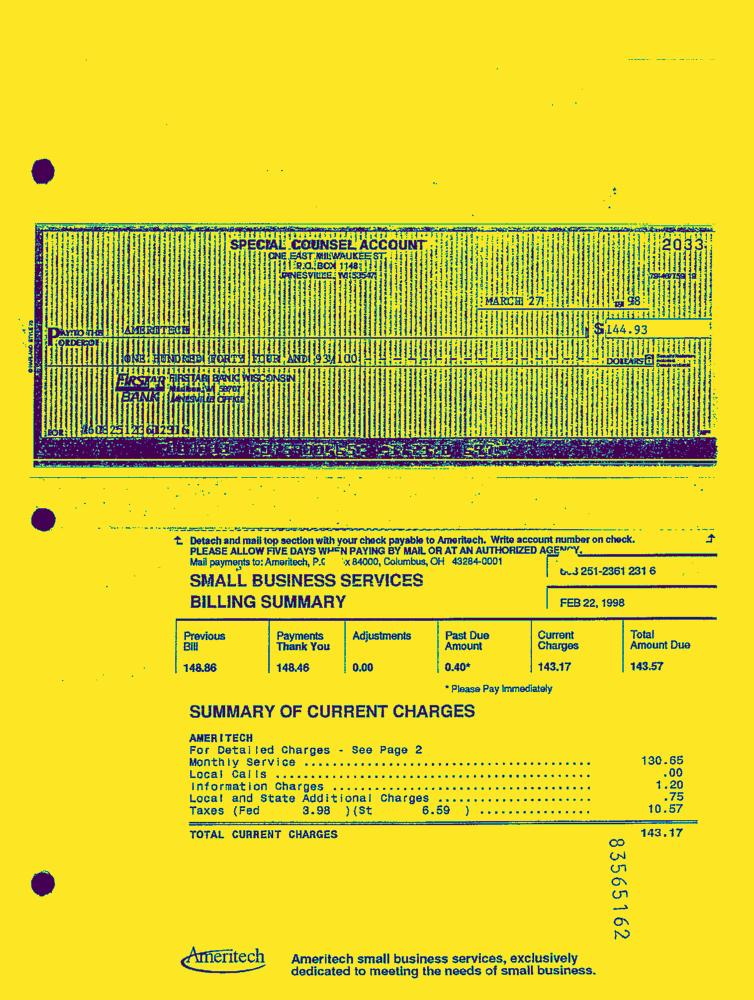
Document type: Invoice-Doc